Question: What was observed in the imaging?
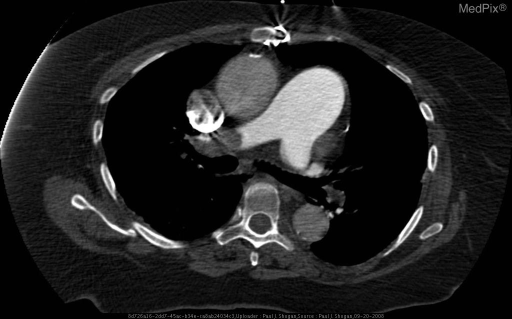
Answer: The imaging shows Contrast enhanced CT images from a PE/DVT CT protocol reveal large intraluminal filling defects in the right and left main pulmonary arteries.  Notice the enlarged main pulmonary artery. Contrast enhanced CT images from a PE/DVT CT protocol reveal large intraluminal filling defects in the right and left main pulmonary arteries.  Notice the enlarged main pulmonary artery..